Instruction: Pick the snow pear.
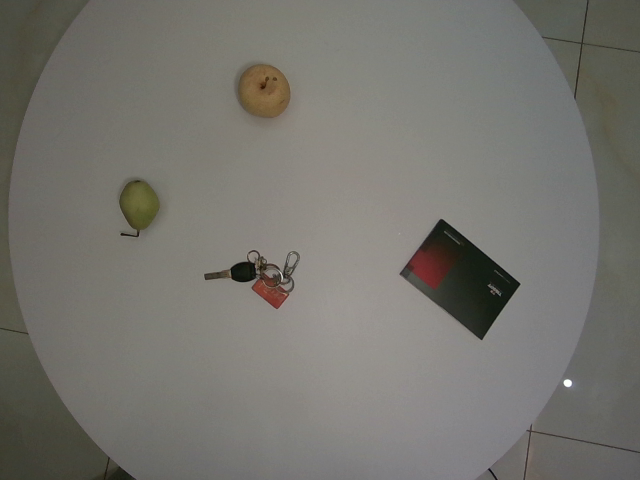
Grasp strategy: vertical